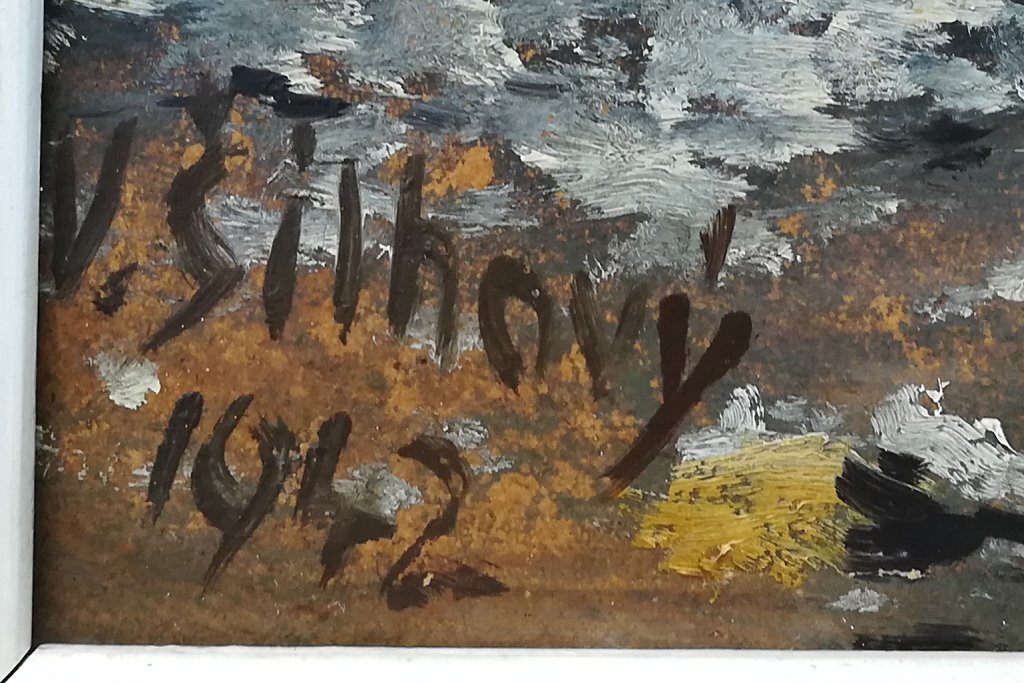
Signature of: vladimír šilhavý